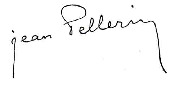
Signature of: jean pellerin